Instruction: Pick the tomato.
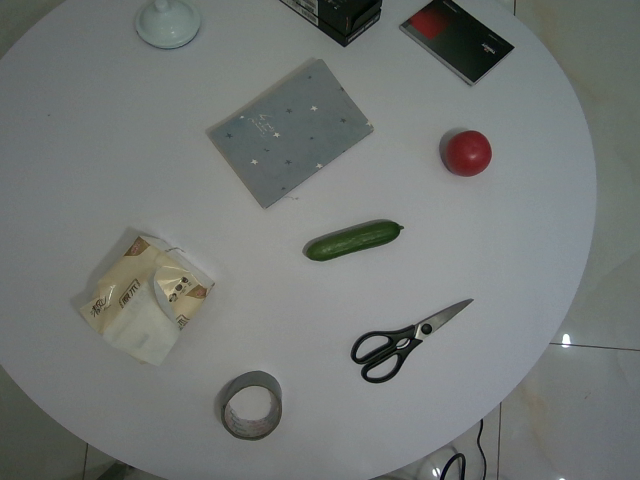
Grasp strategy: vertical